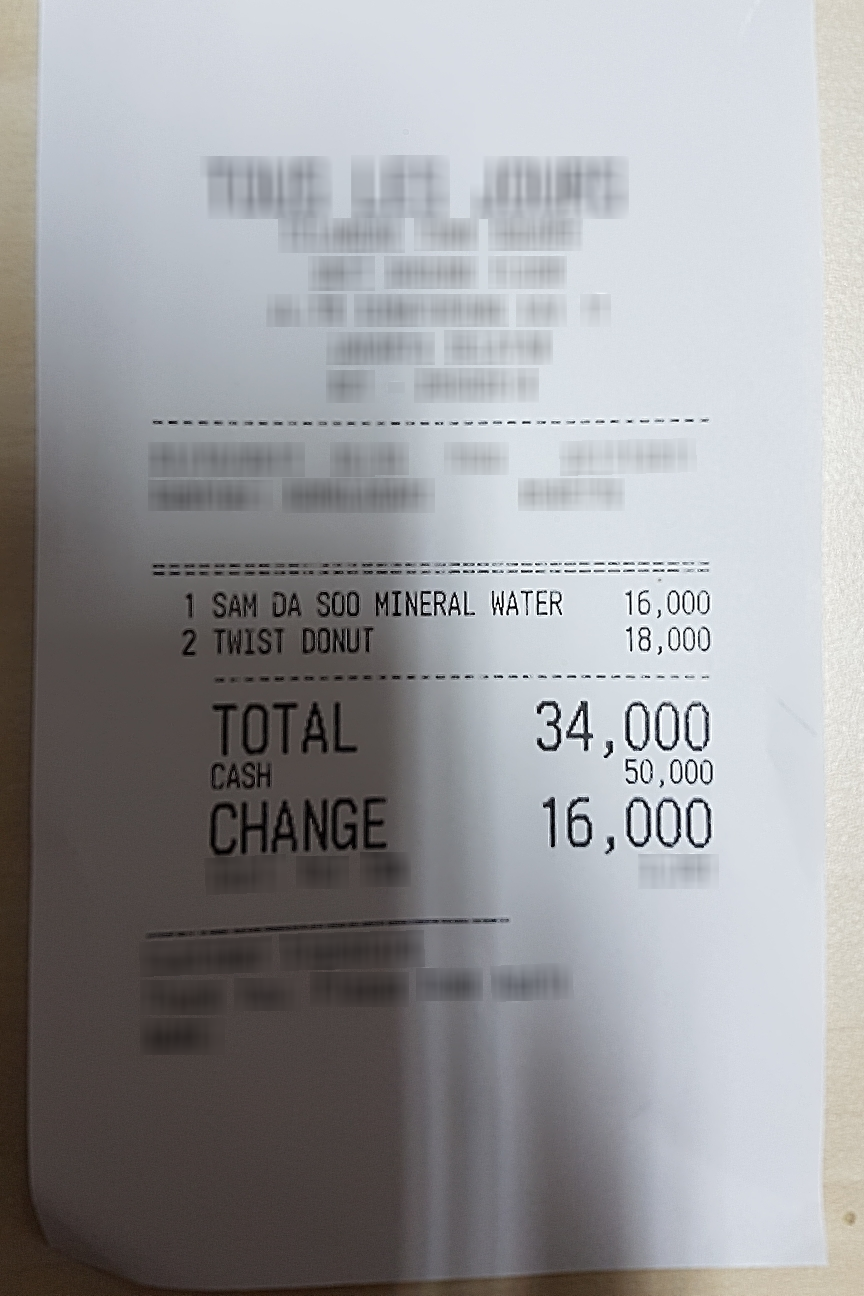
Receipt information:
total: 34,000
line_items: item_name: SAM DA SOO MINERAL WATER
item_value: 16,000
item_quantity: 1
item_name: TWIST DONUT
item_value: 18,000
item_quantity: 2